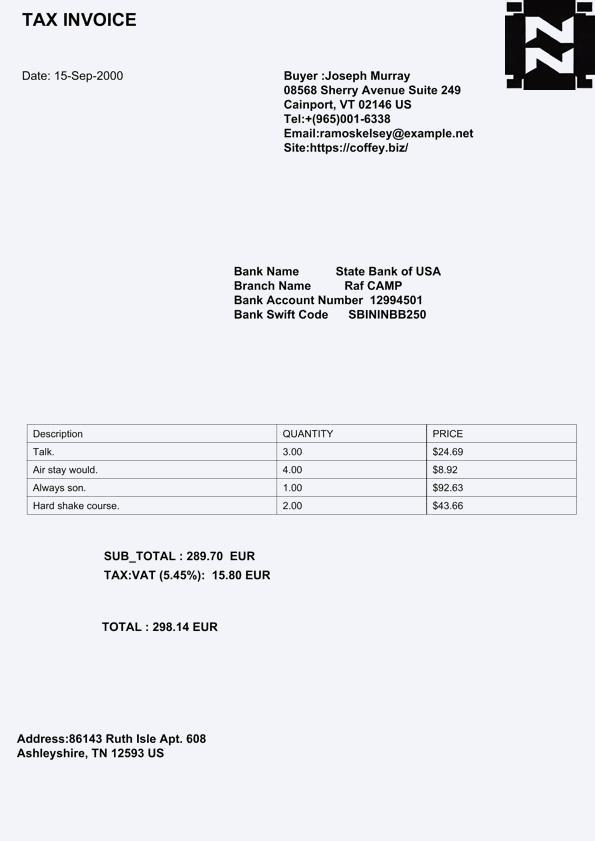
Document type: Invoice